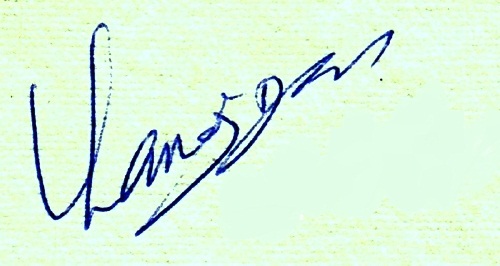
Signature of: manoj das